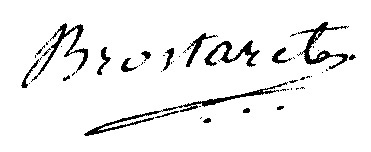
Signature of: jean baptiste brostaret